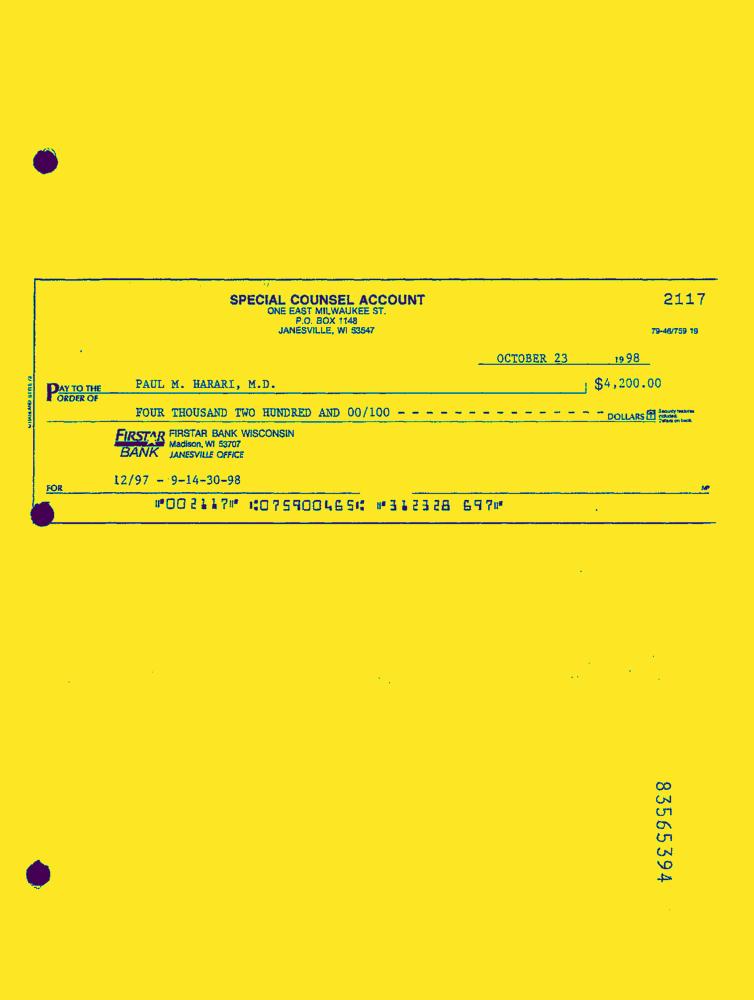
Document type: Invoice-Doc